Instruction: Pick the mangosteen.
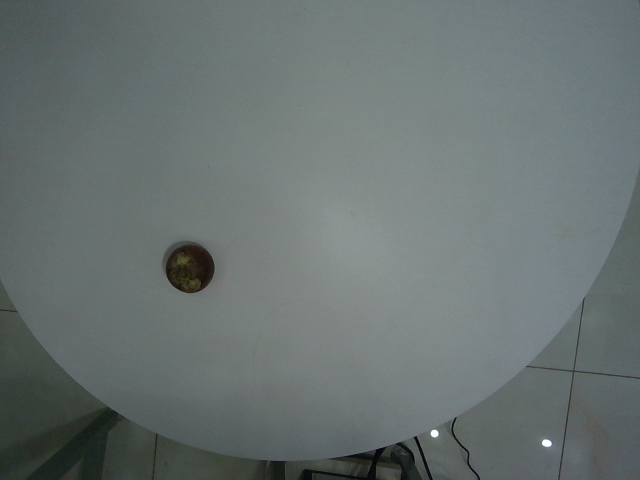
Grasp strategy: vertical